Question: What is the property identification or parcel number listed?
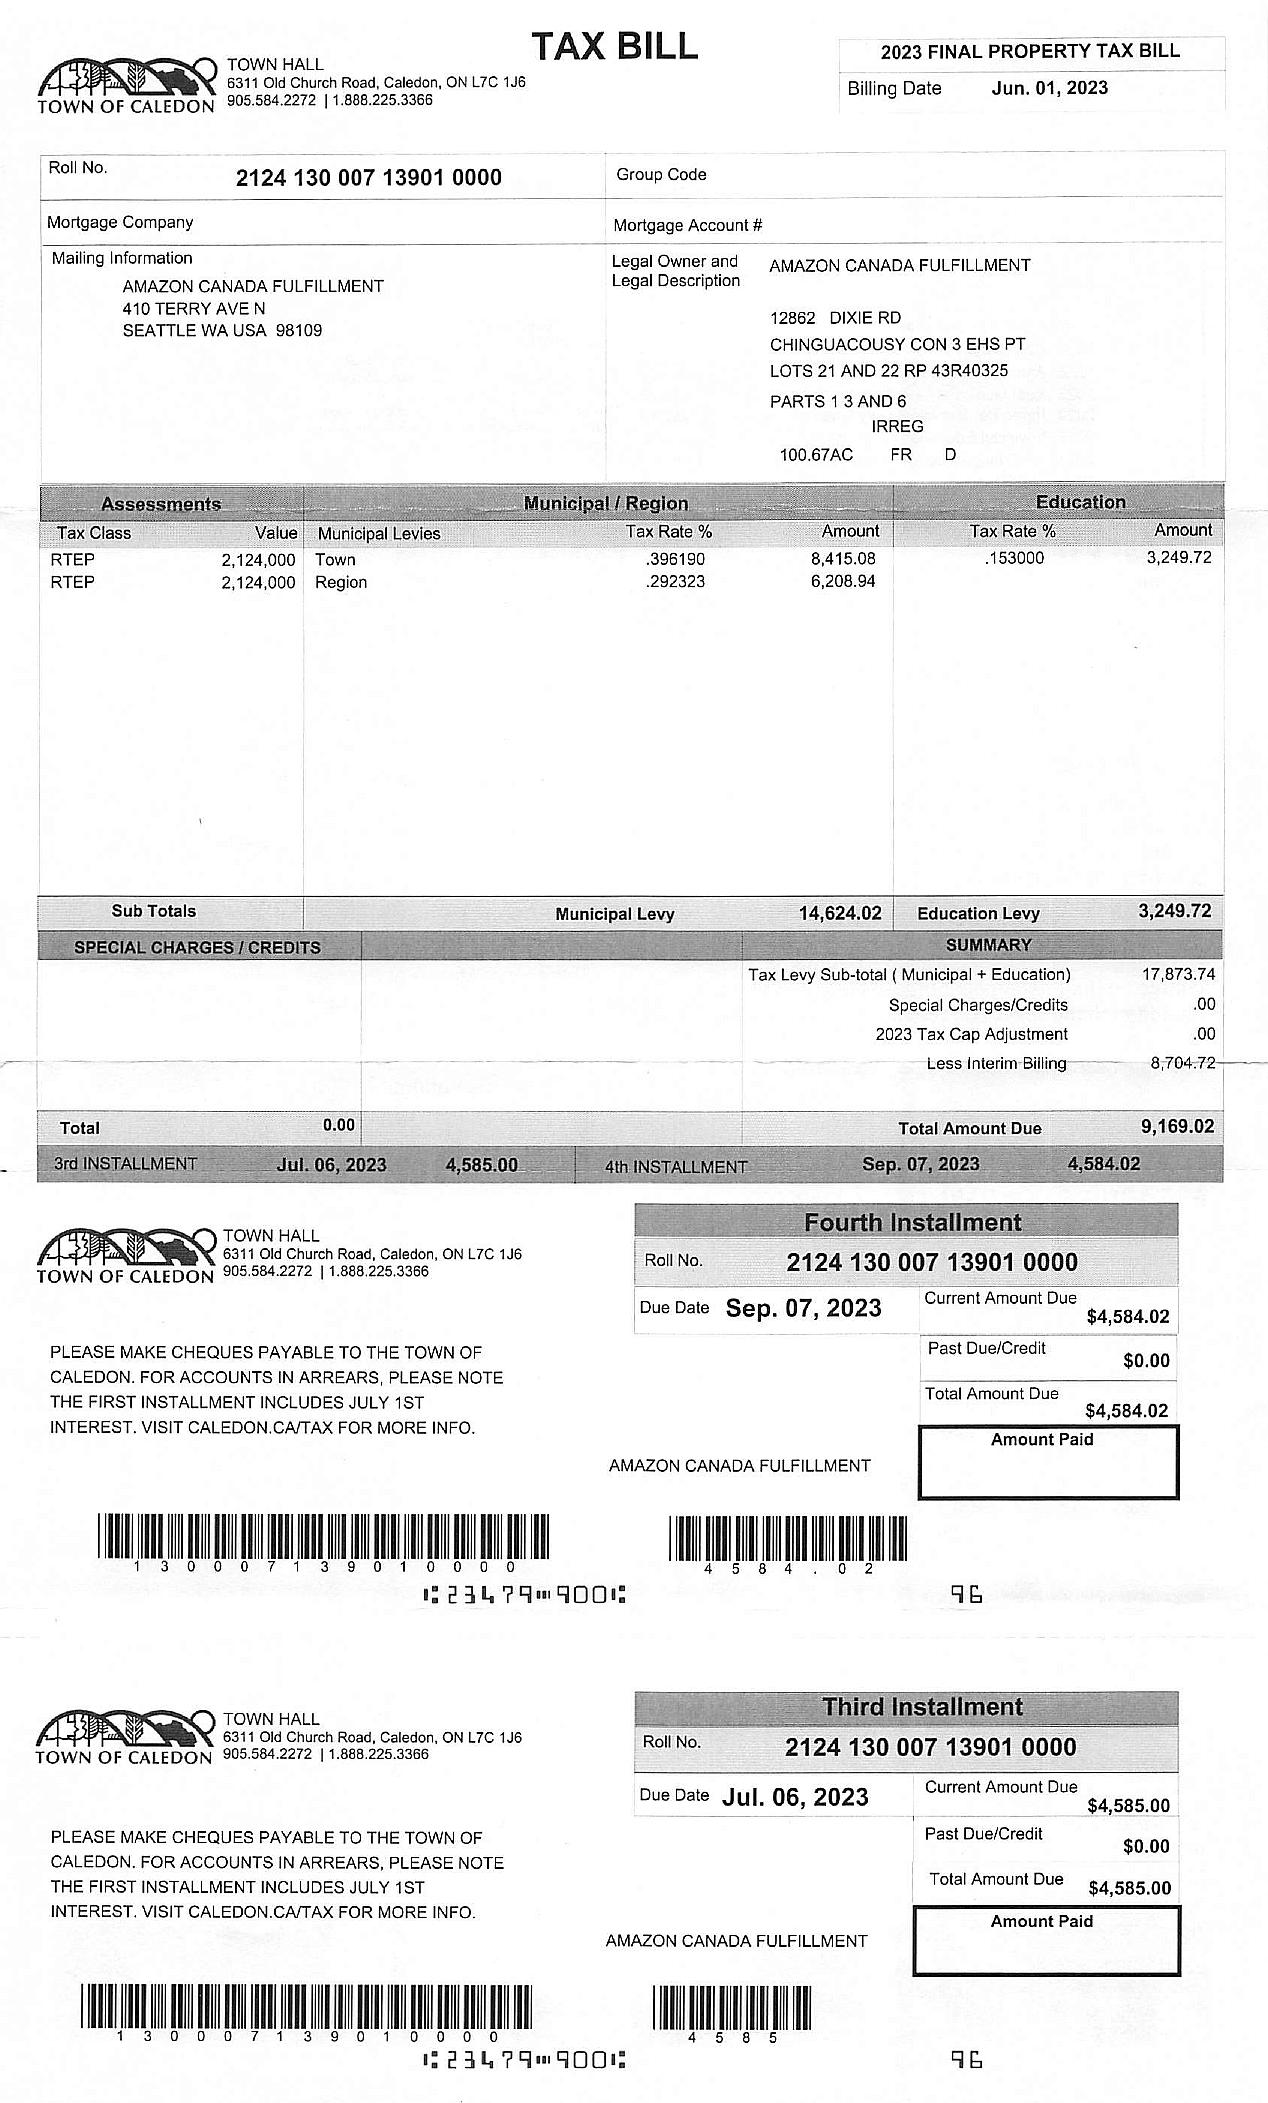
Answer: "2124 130 007 13901 0000"